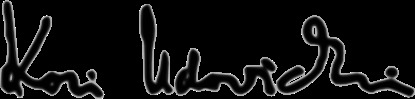
Signature of: kori udovički